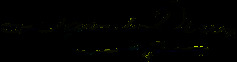
Signature of: david dows